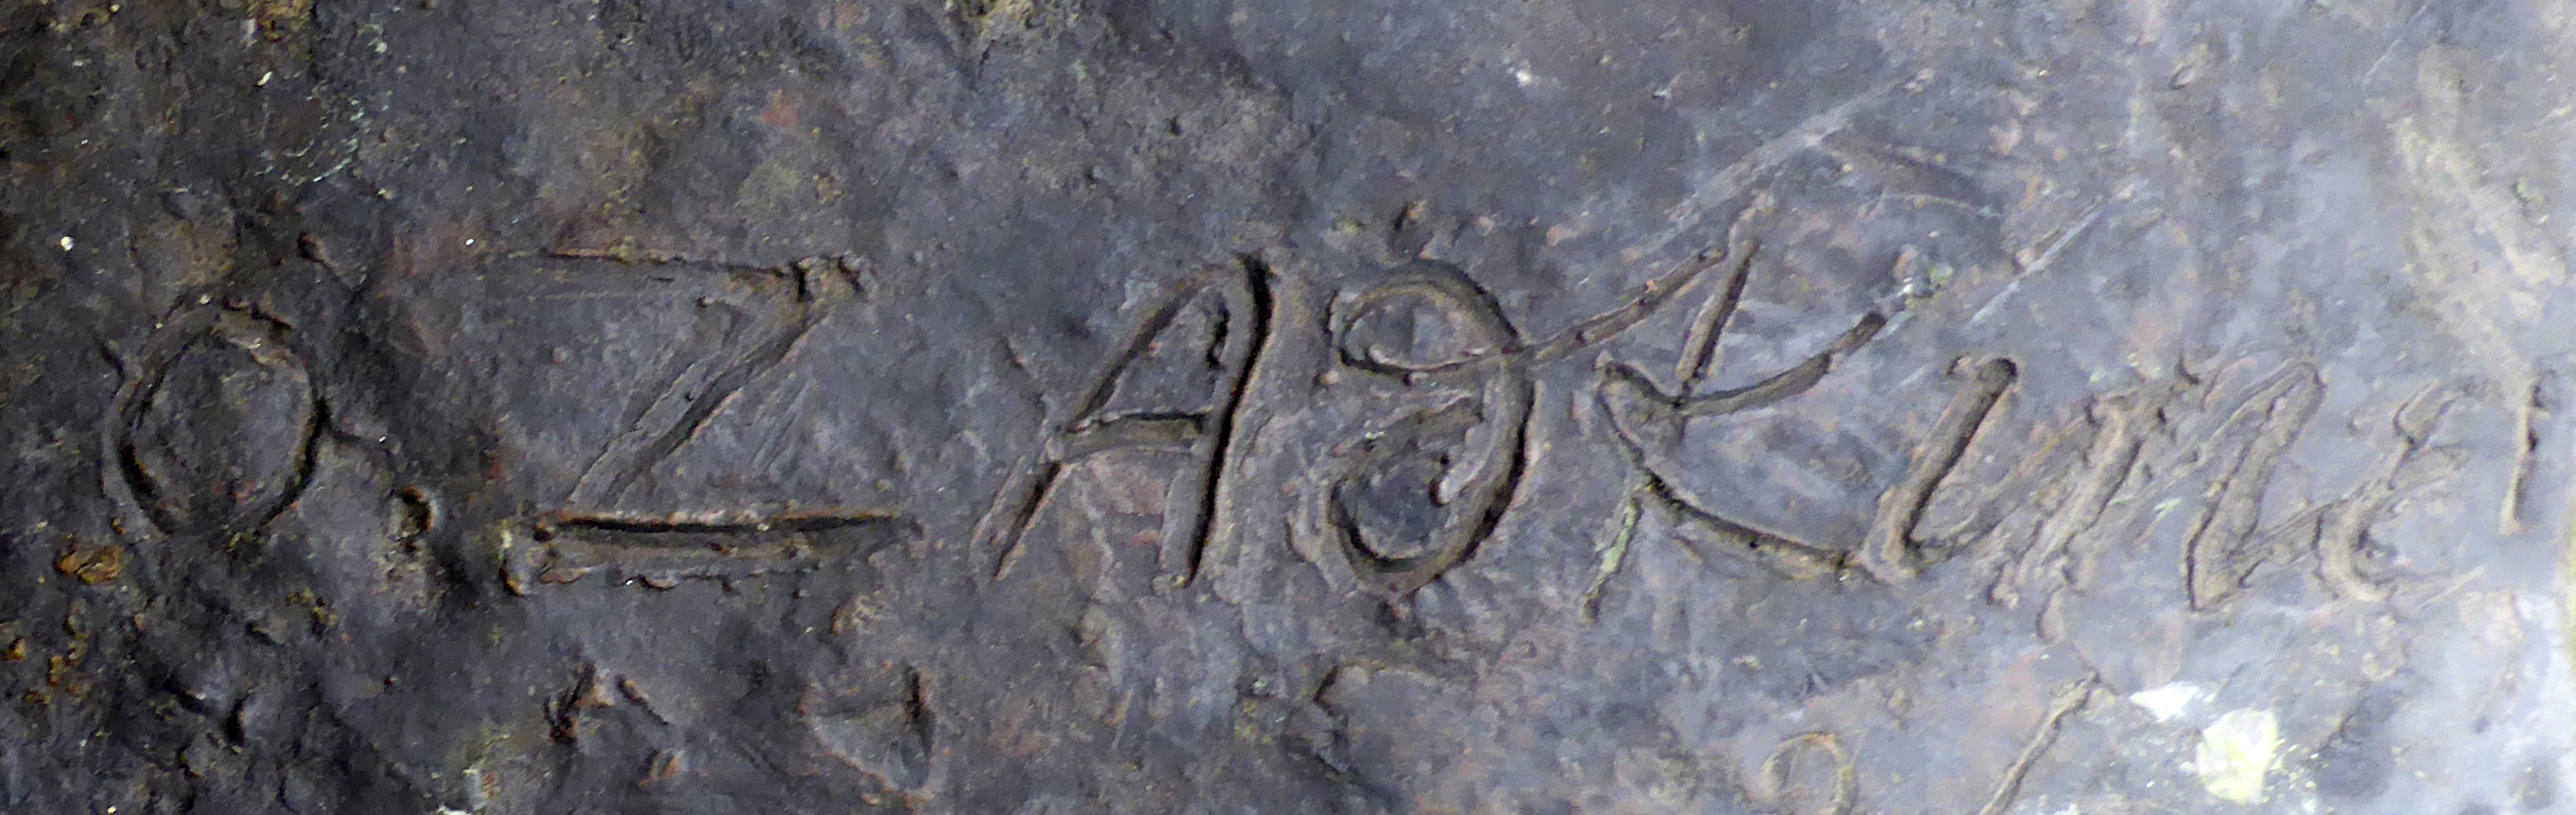
Signature of: ossip zadkine